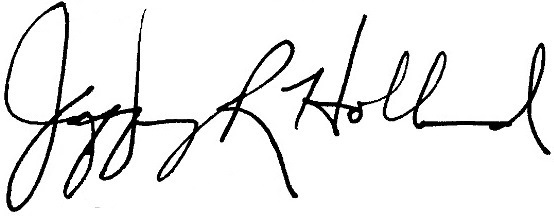
Signature of: jeffrey r holland